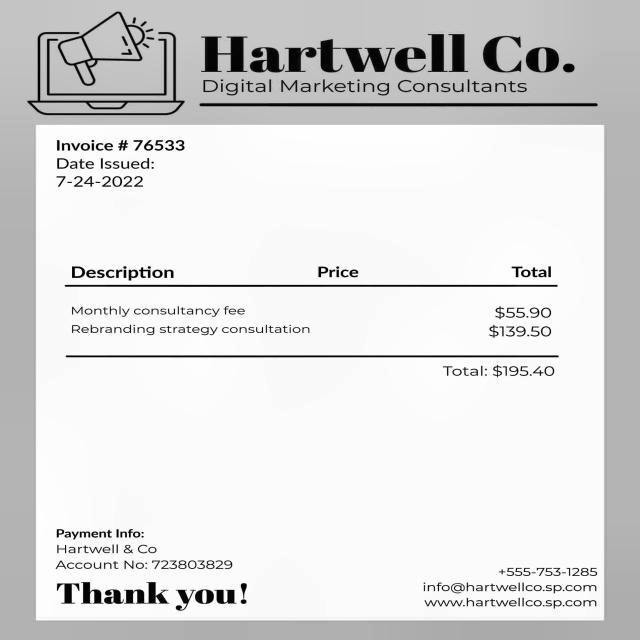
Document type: Invoice